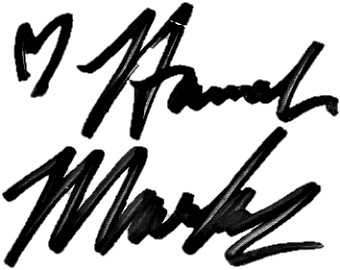
Signature of: hannah marks